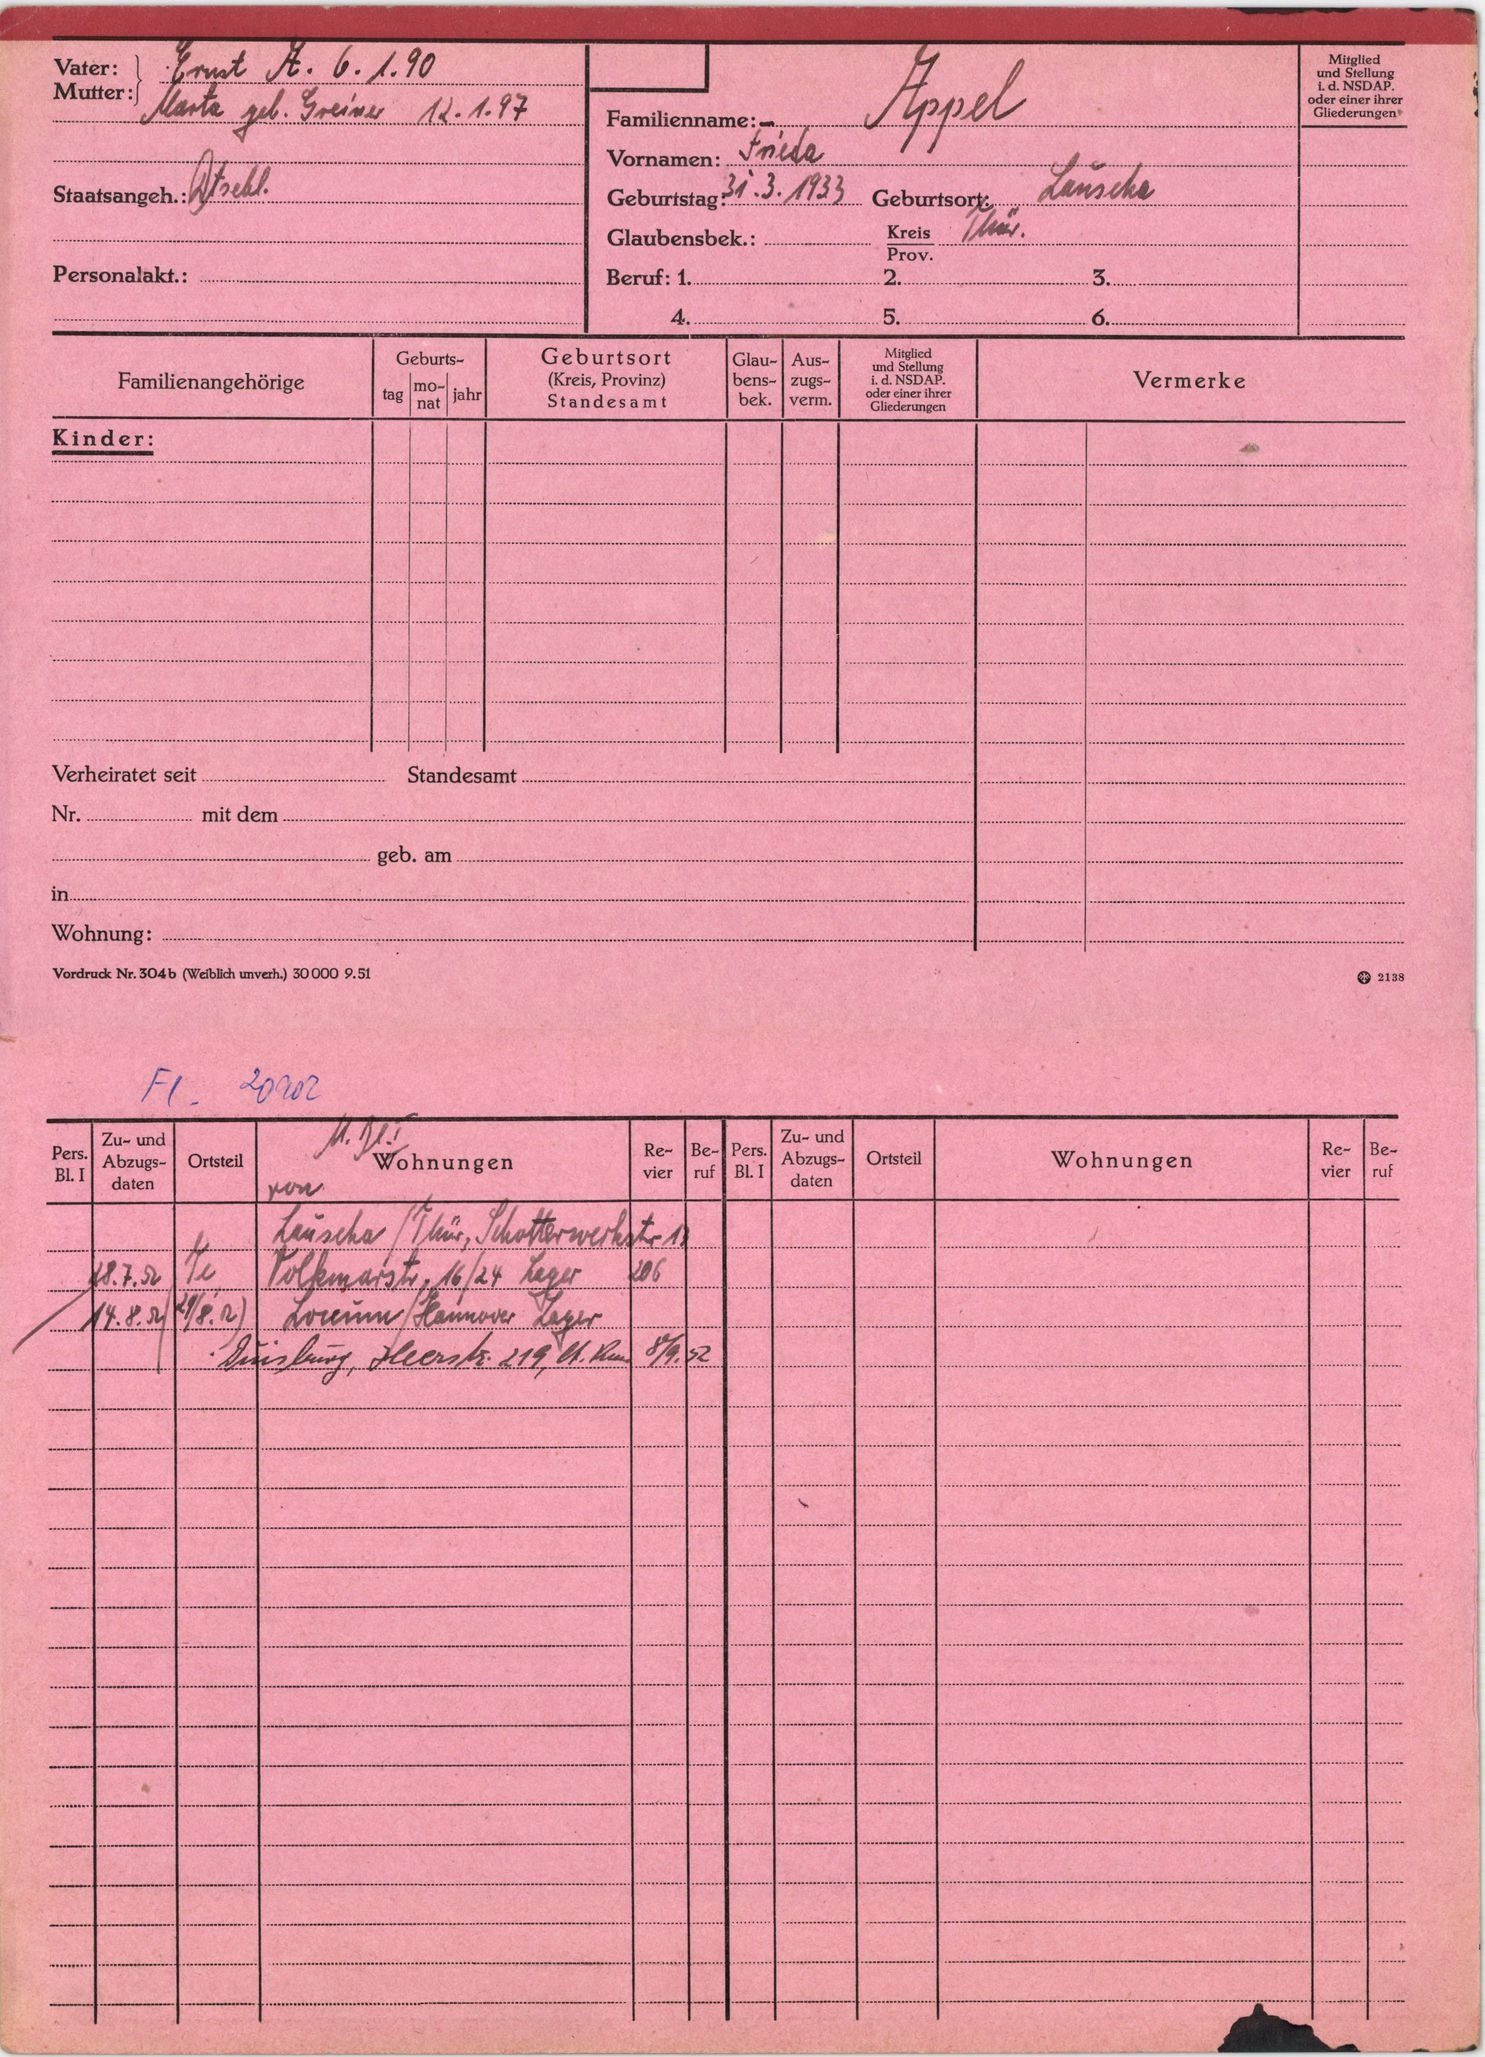
Appel